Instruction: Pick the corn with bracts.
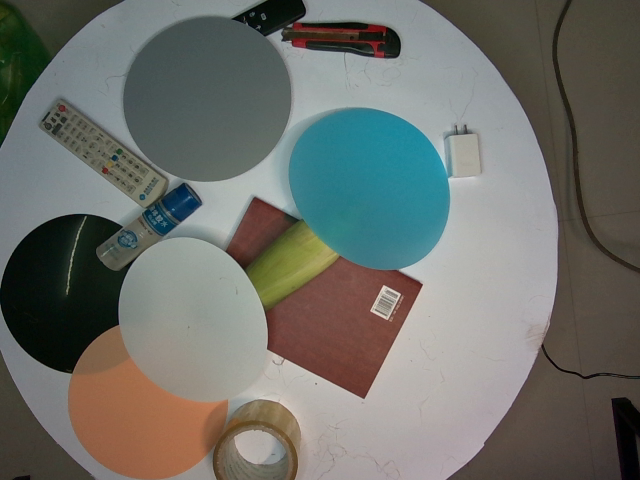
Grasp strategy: vertical